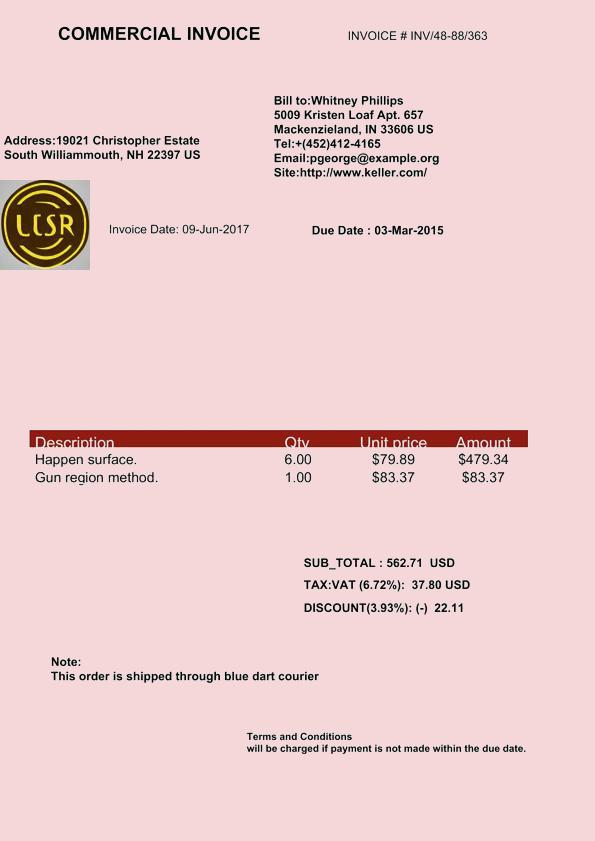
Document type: Invoice